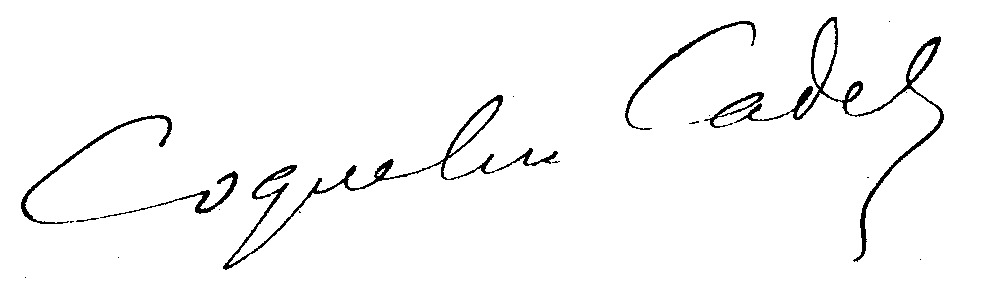
Signature of: ernest alexandre honoré coquelin